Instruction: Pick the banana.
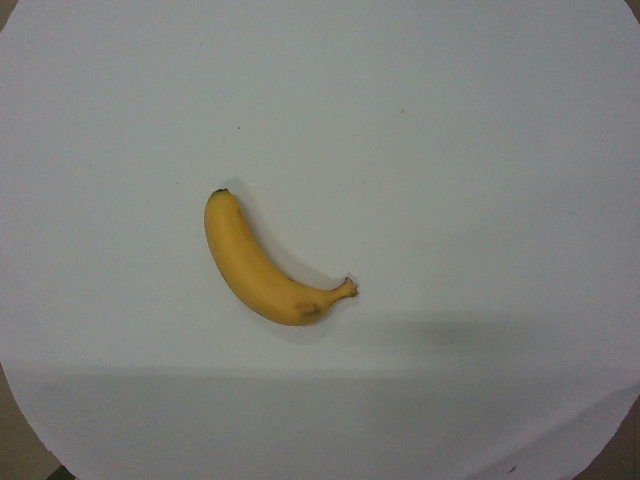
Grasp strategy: vertical